Question: What is the mailing or notice date provided in the document?
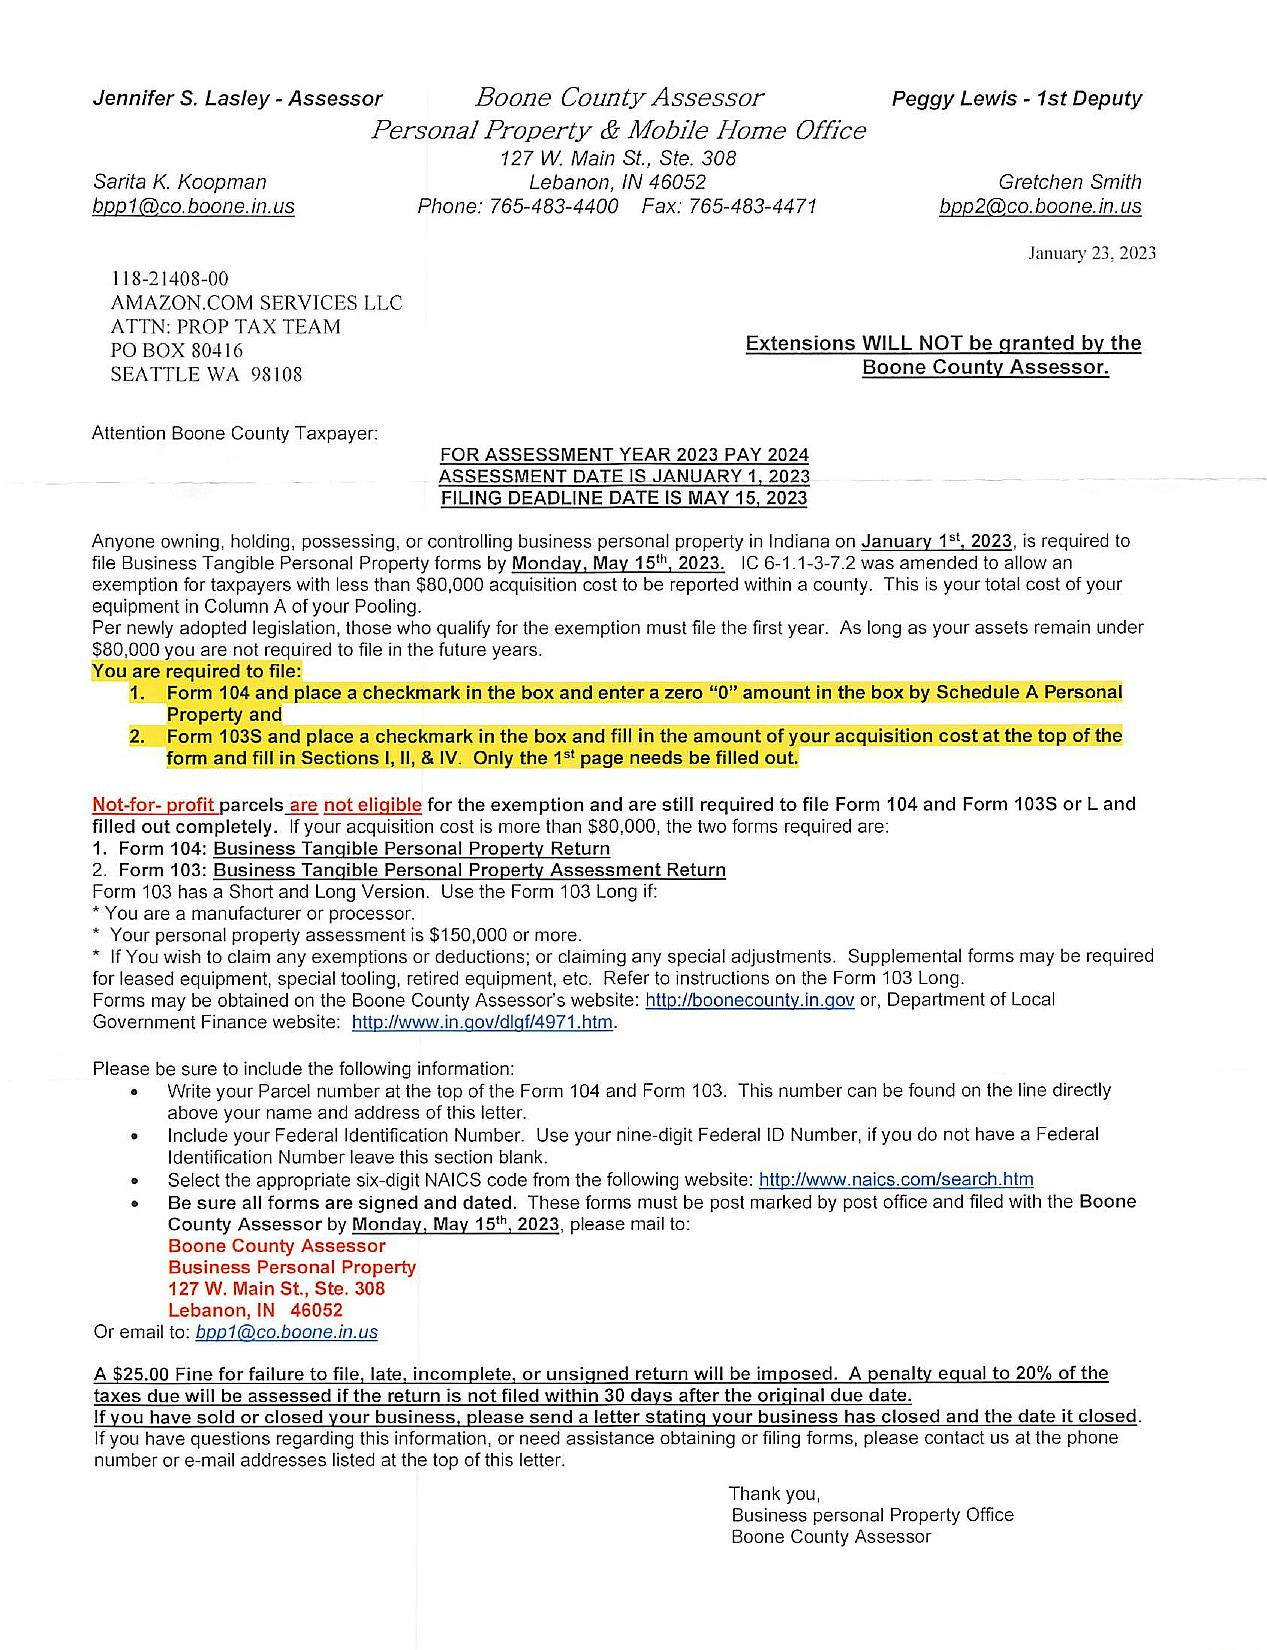
Answer: "23-Jan-23"